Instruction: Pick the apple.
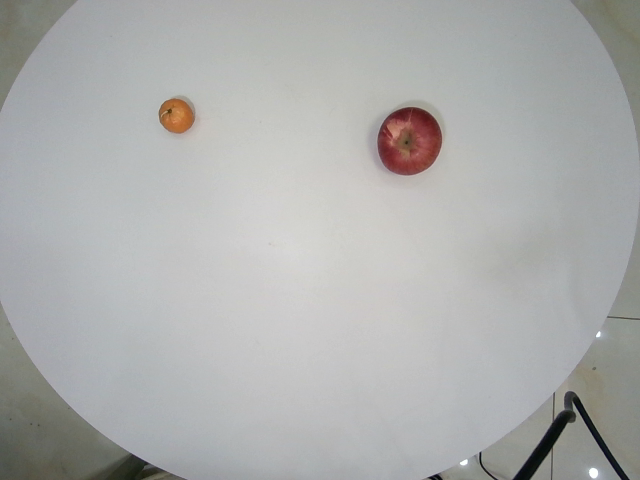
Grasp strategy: vertical